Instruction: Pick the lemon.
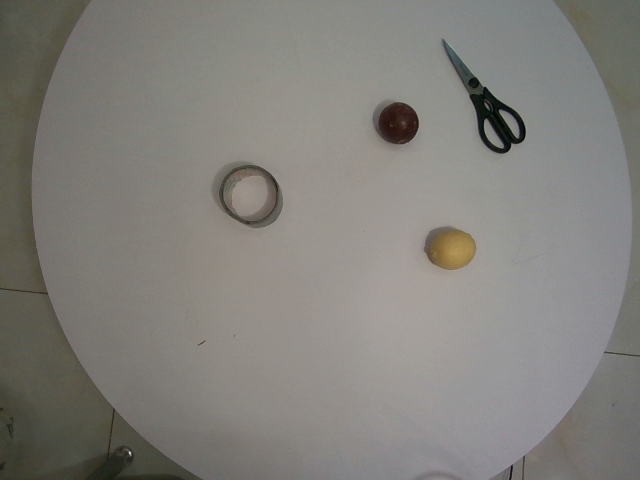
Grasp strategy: vertical